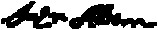
Signature of: john alden